Question: Can you provide the account number mentioned in the document?
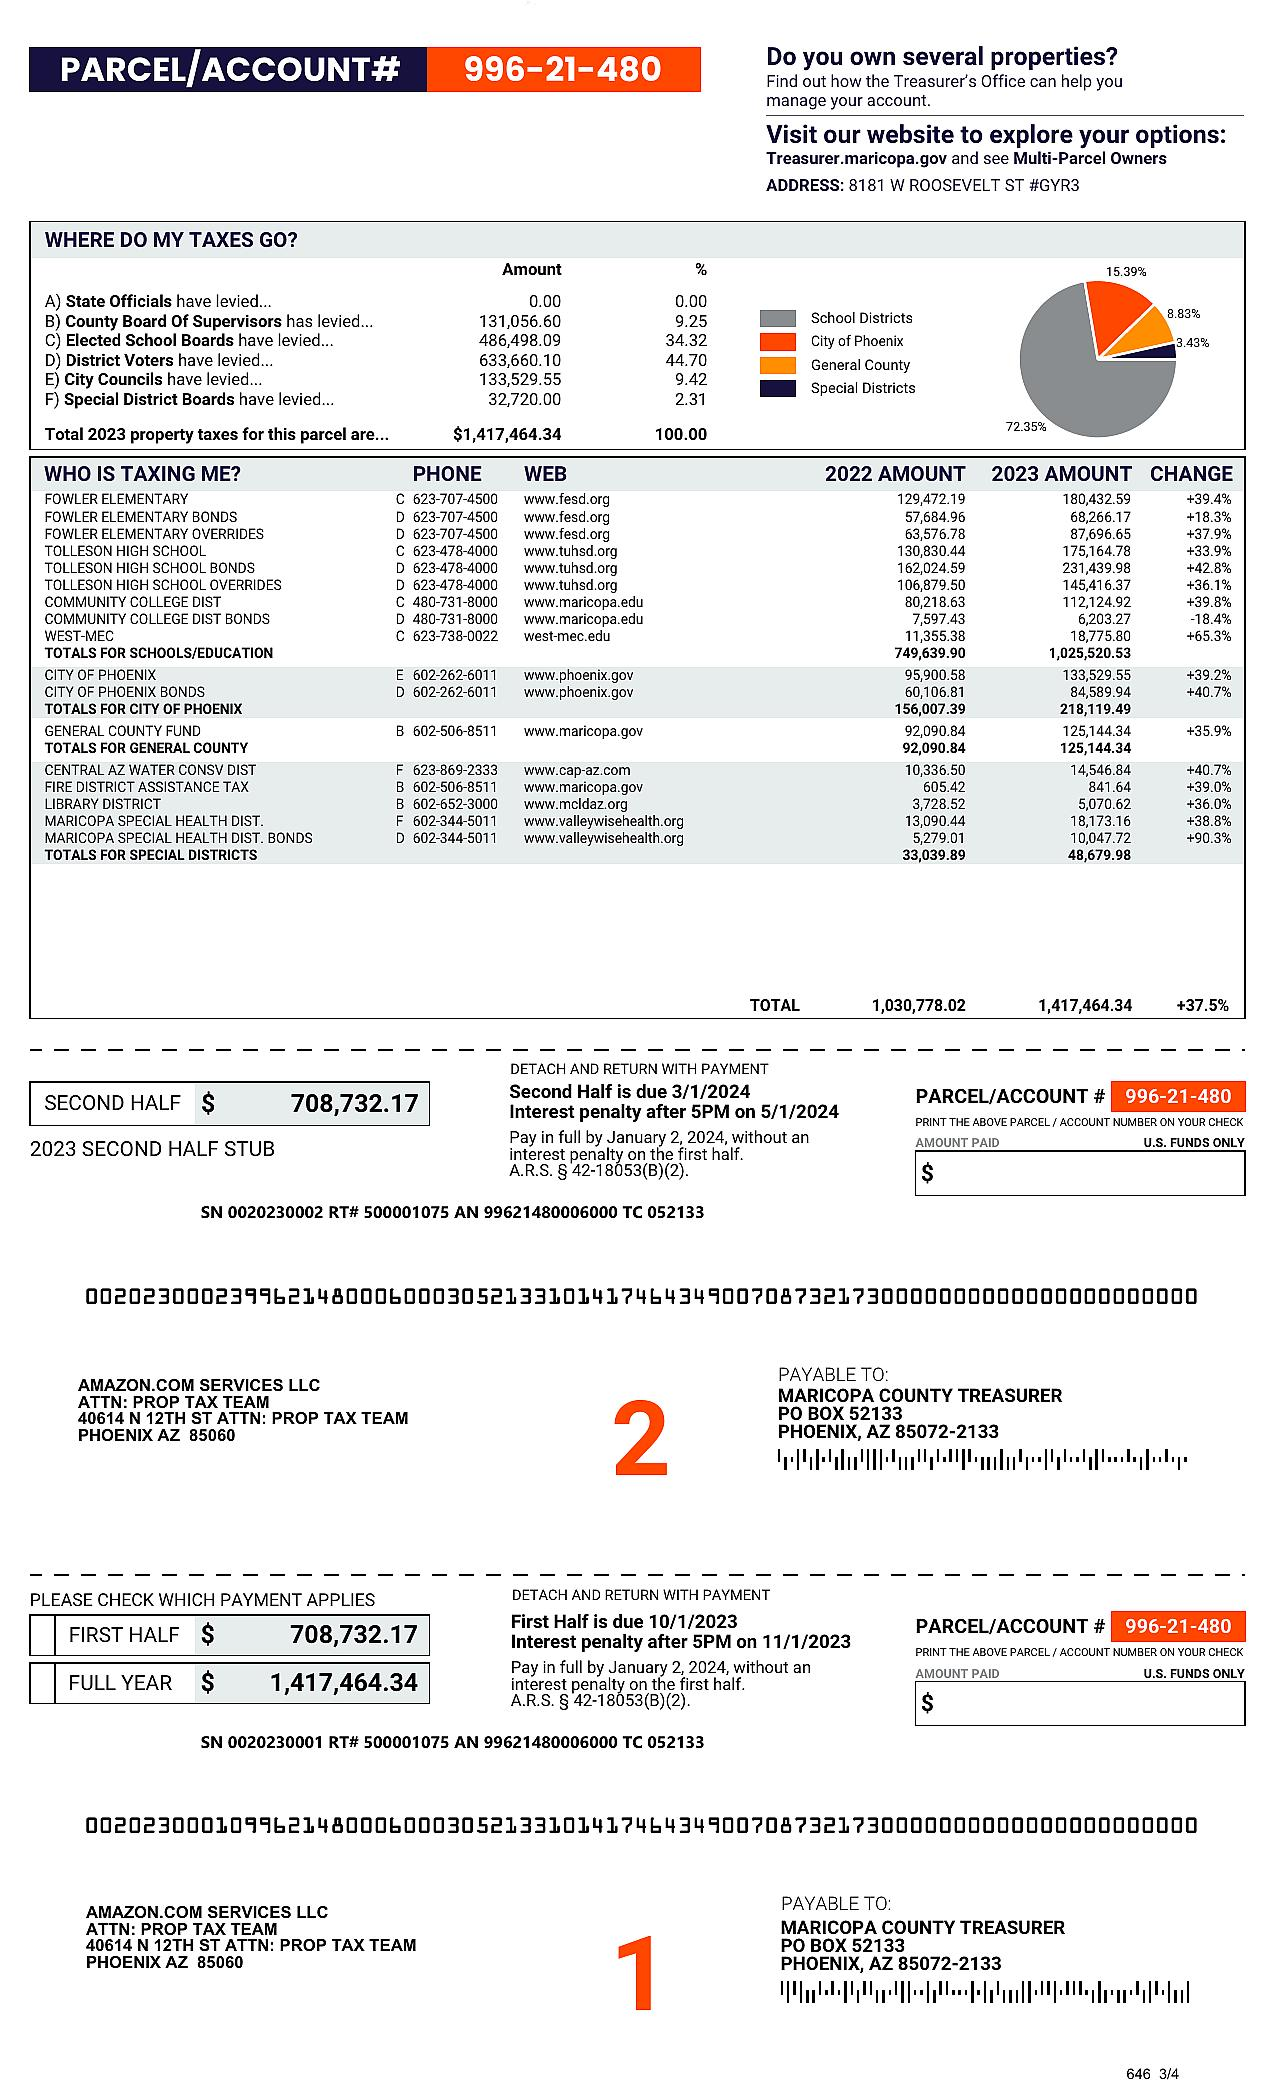
Answer: "996-21-480"